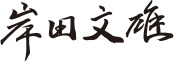
Signature of: fumio kishida